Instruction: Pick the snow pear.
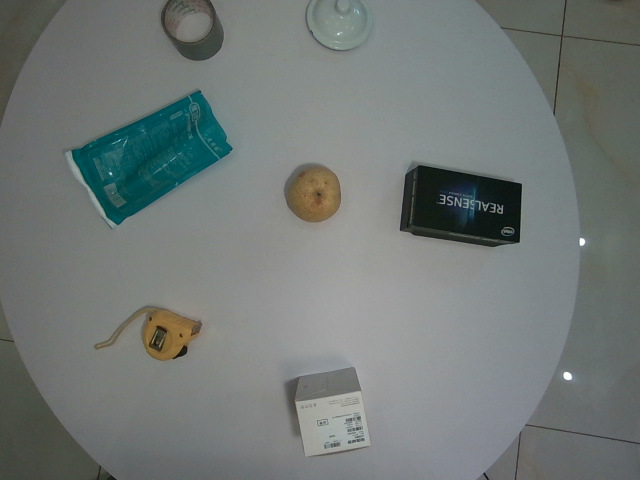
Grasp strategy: vertical